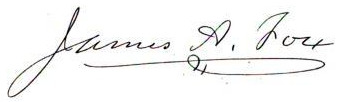
Signature of: james augustus fox